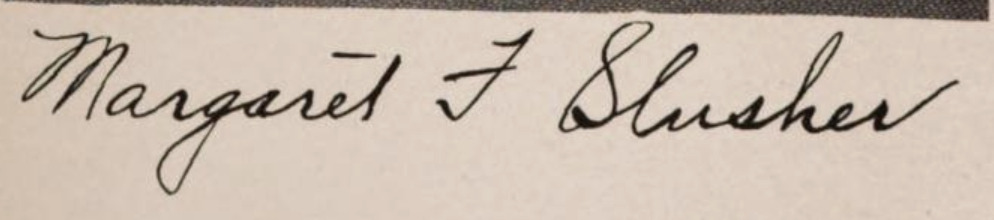
Signature of: margaret f slusher